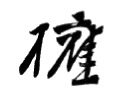
Signature of: yamamoto gonnohyōe